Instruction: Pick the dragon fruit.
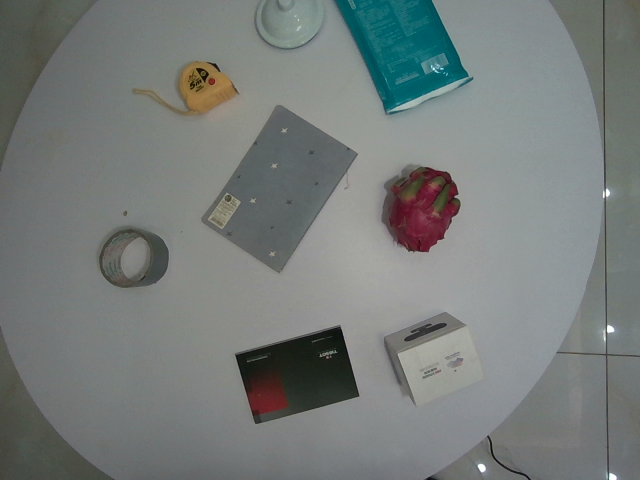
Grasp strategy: vertical